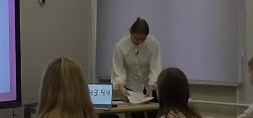
Транскрипция: Show me your neck. Okay, well, show me your nose. Show me your knee. Show me your foot. Show me your finger. Show me your hand. Show me your hand. Show me your arm. Okay.
Категория: Коммуникативные модальности
Подкатегория: Невербальное
Описание действия: Учитель вовлекла детей в подвижную игру, связанную с новыми словами, она показывает на одну часть тела, а говорит о другой. Ученики должны показать названную часть тела.
Контекст и комментарии: Контекст до: ученики сидели на своих местах. Реакция после: ученики повеселели, ведь их заняли подвижной игрой, они активно подвигались после сидячей и более монотонной деятельности. Педагогический смысл: ученики в ходе игры  закрепили свои знания, ведь игра была связана с новым пройденным материалом.